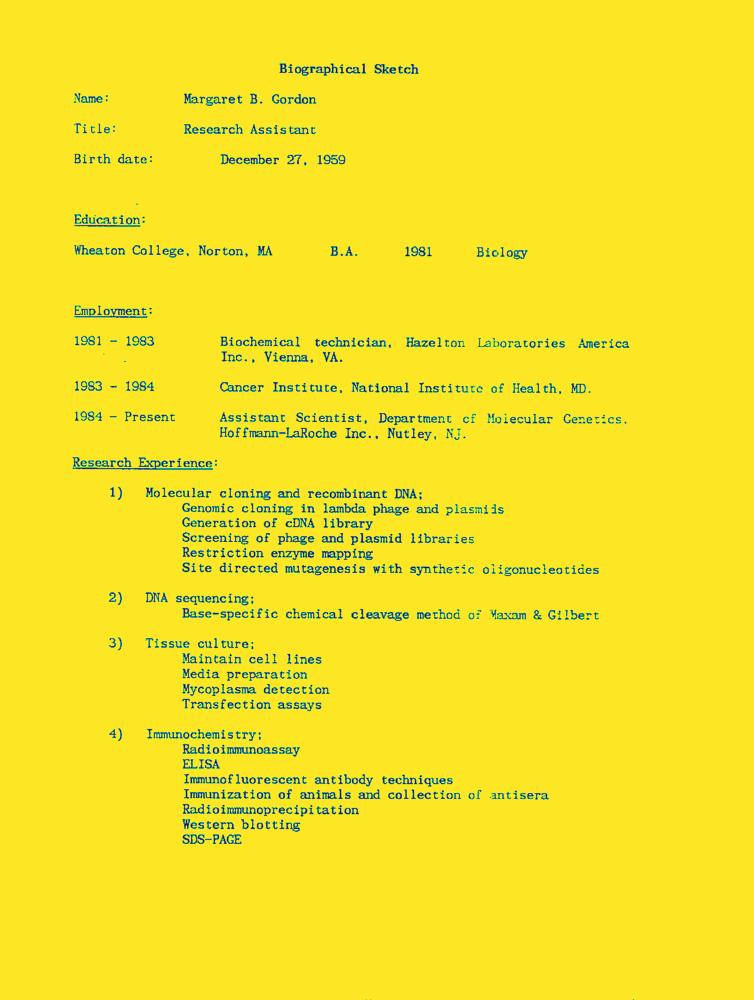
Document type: Resume-Doc